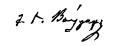
Signature of: dimitrios voulgaris